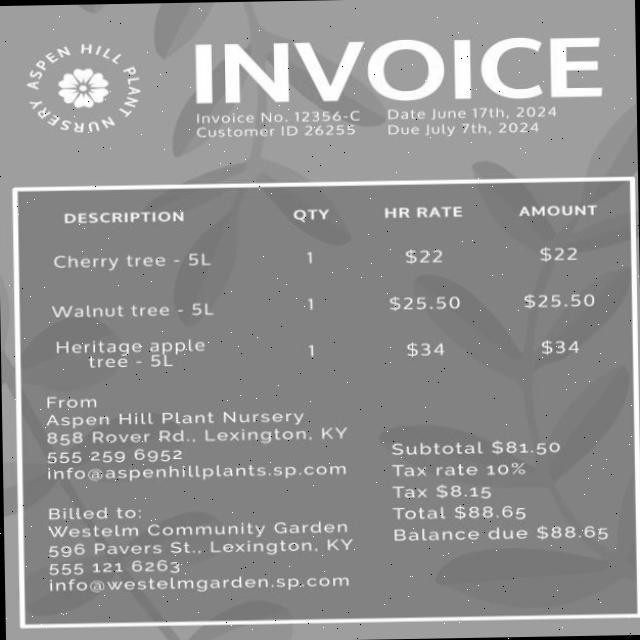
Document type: Invoice